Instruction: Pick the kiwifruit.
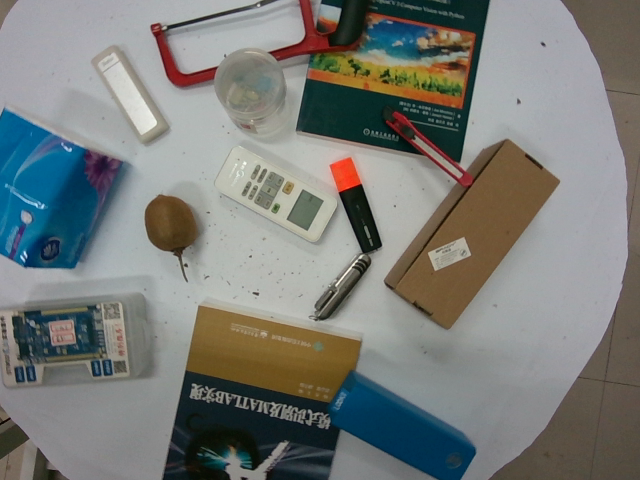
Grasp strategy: vertical